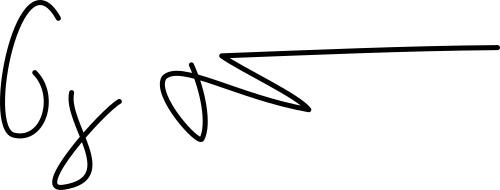
Signature of: genndy tartakovsky